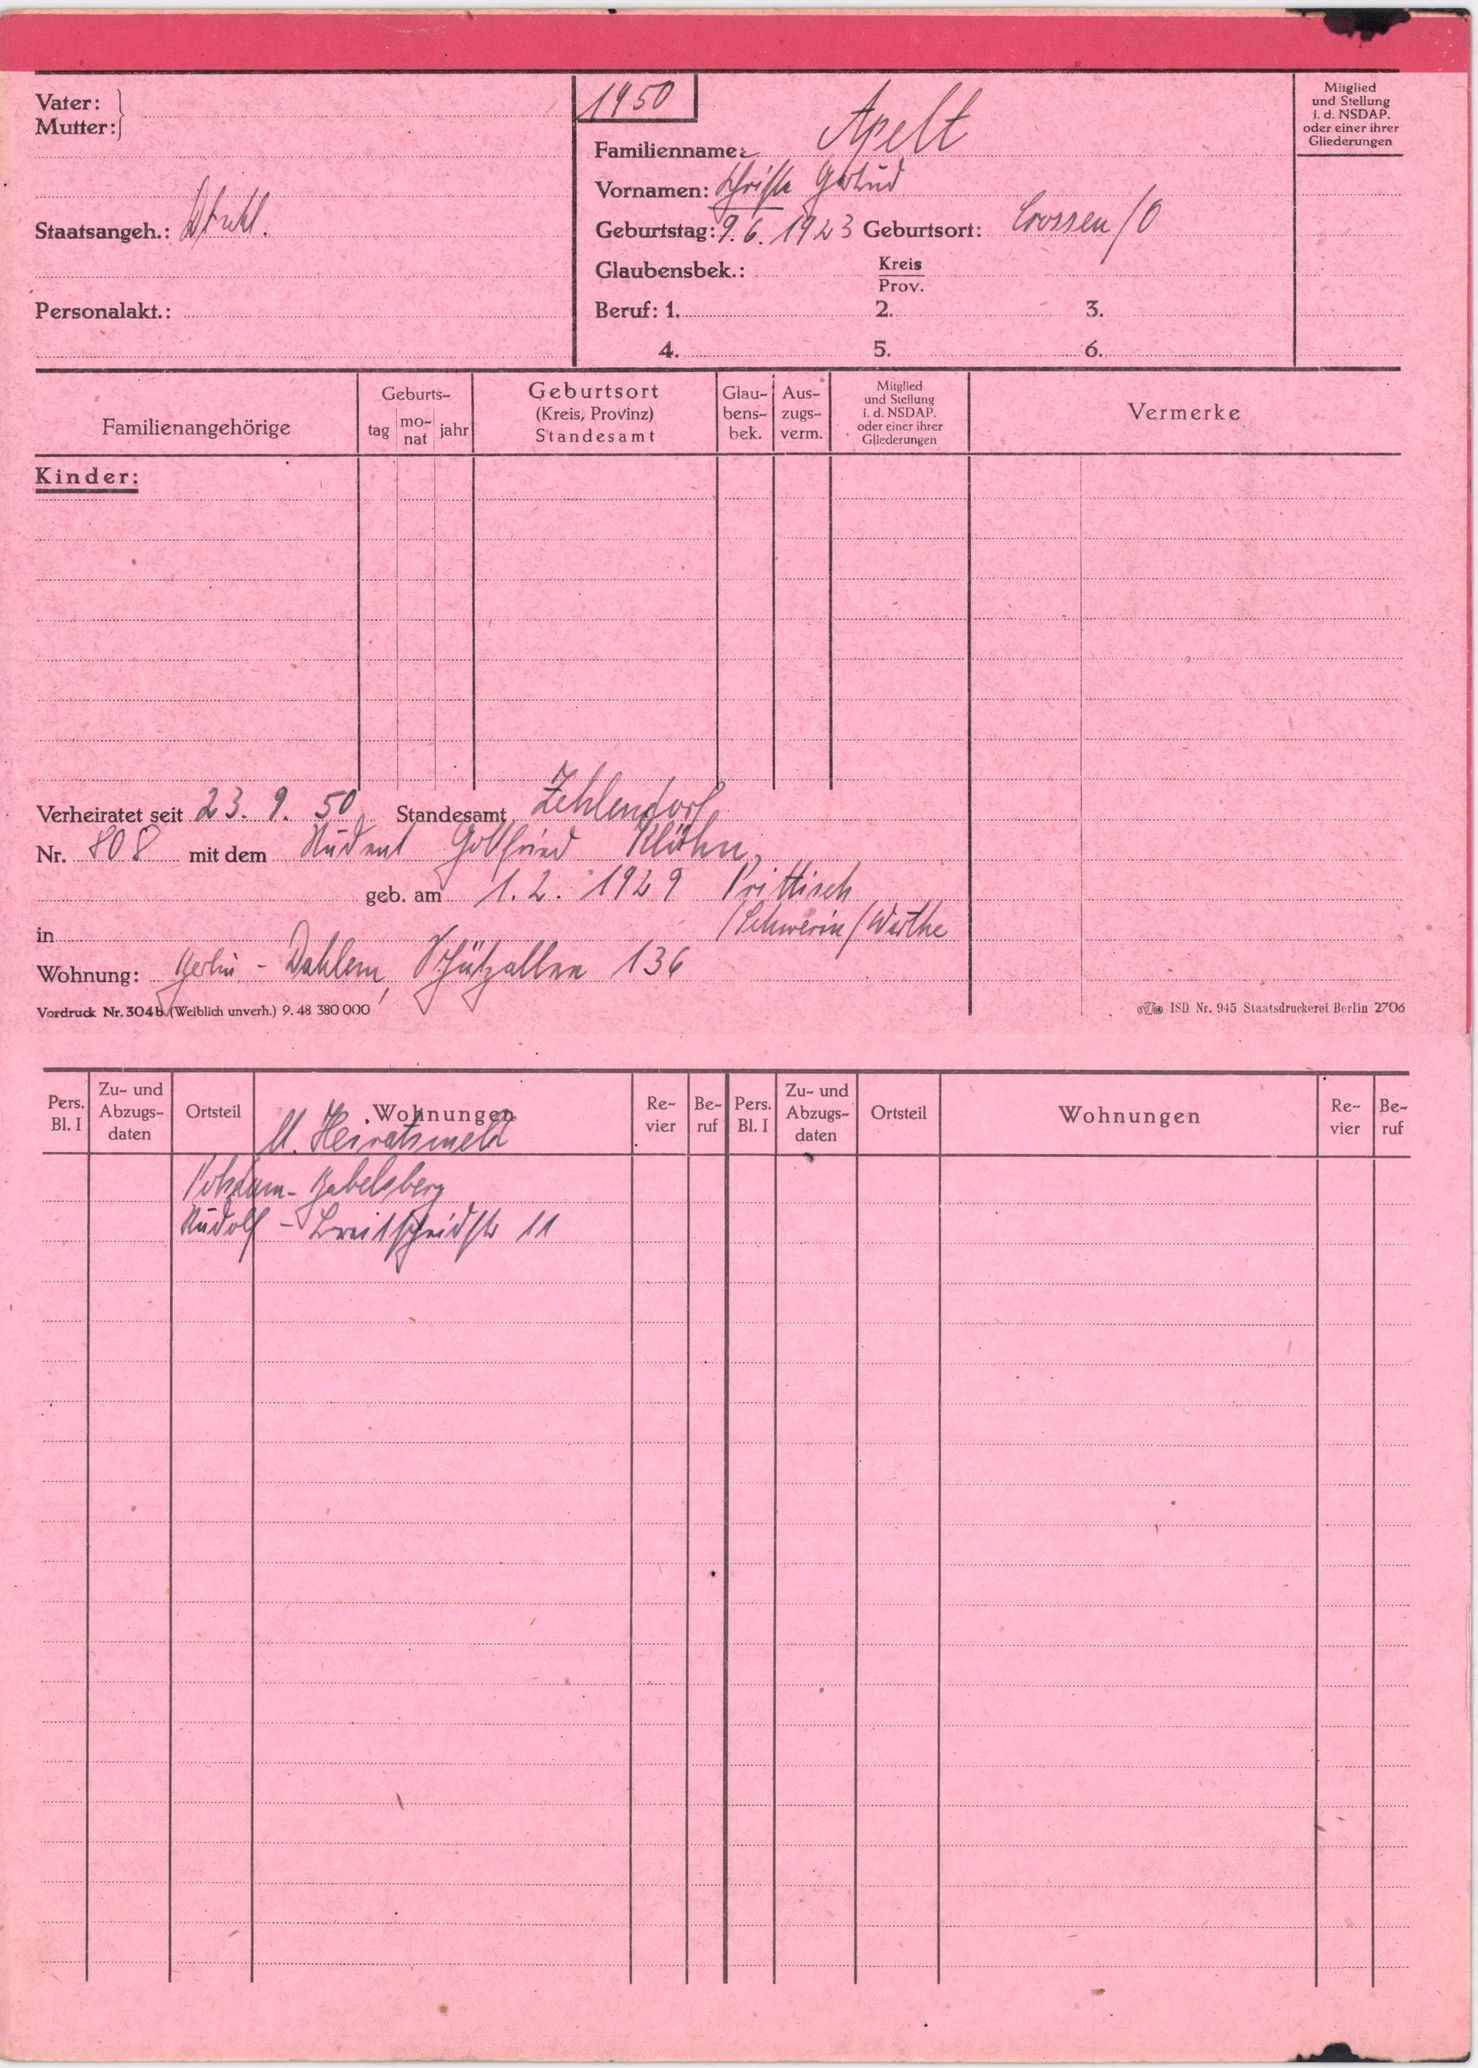
Apelt